Question: What type of tax is indicated in the document, personal property or real estate?
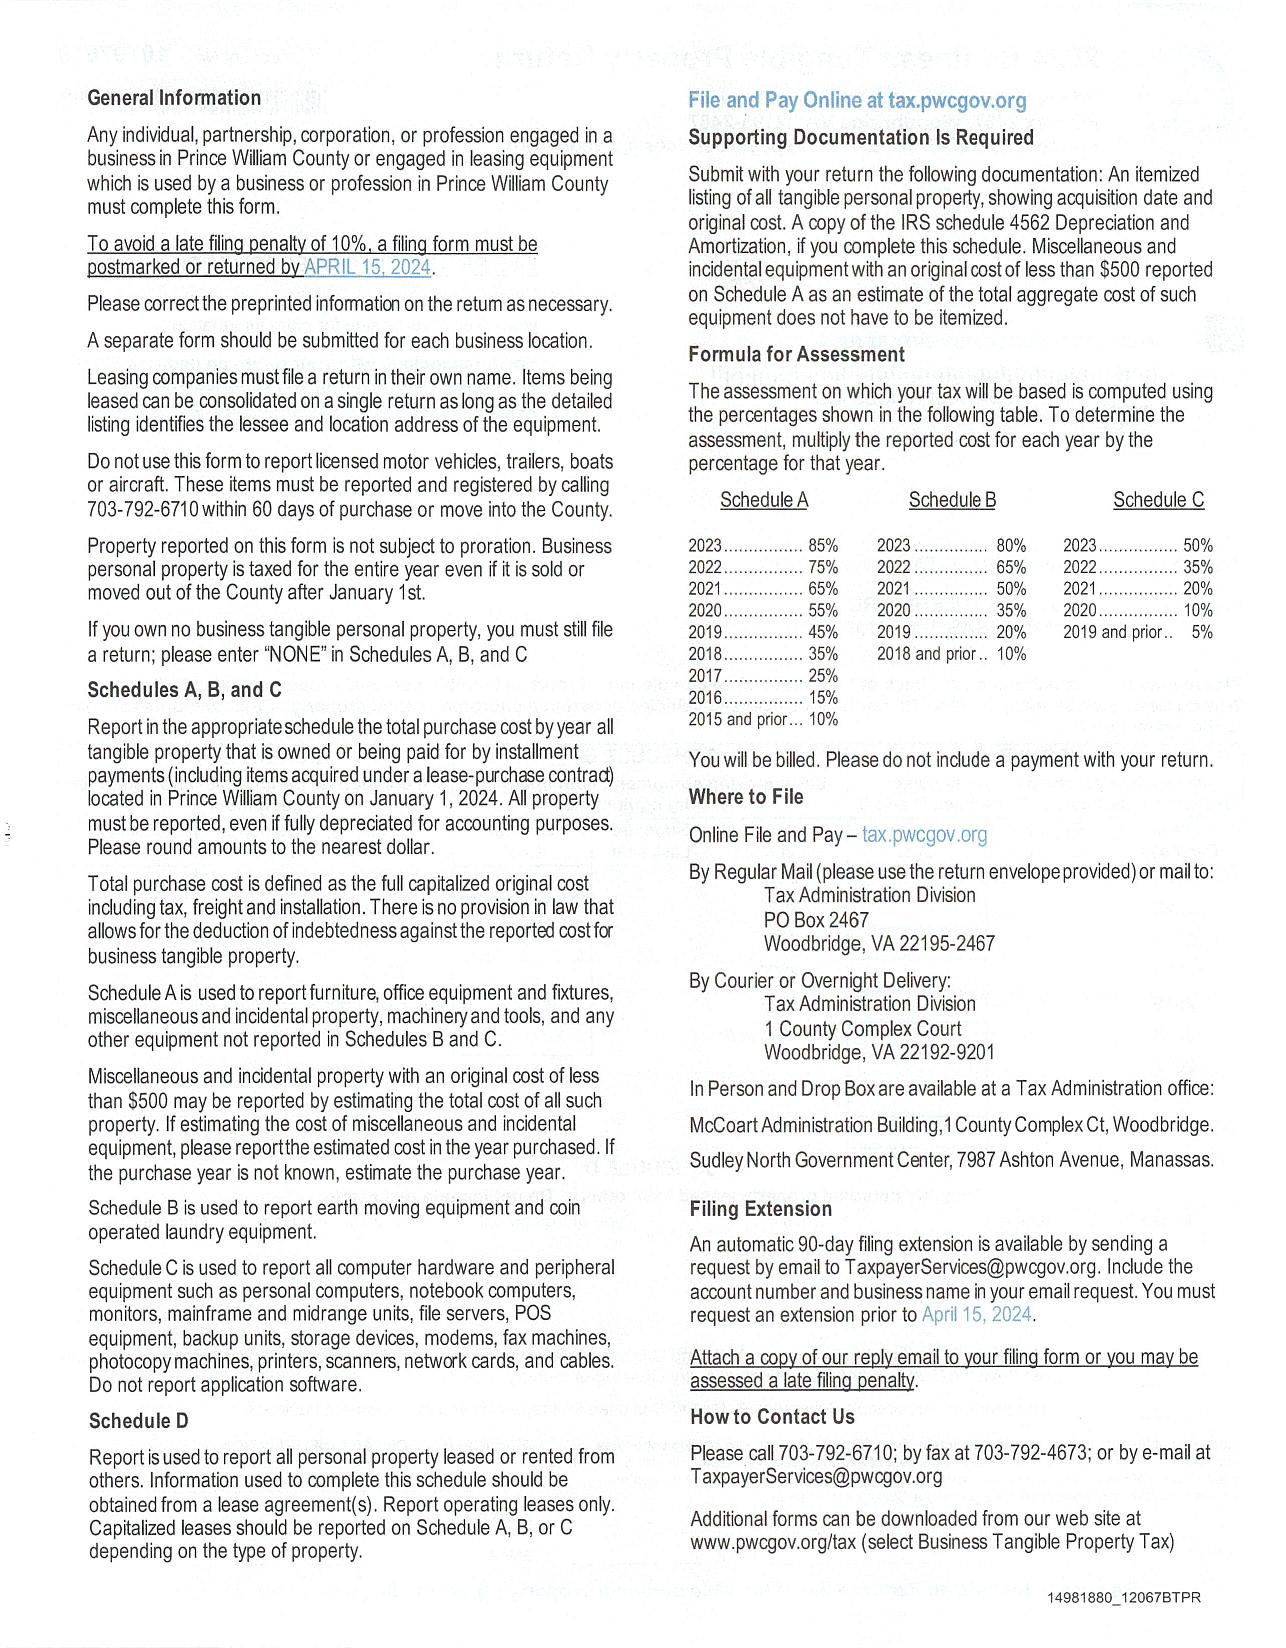
Answer: "Personal Property"